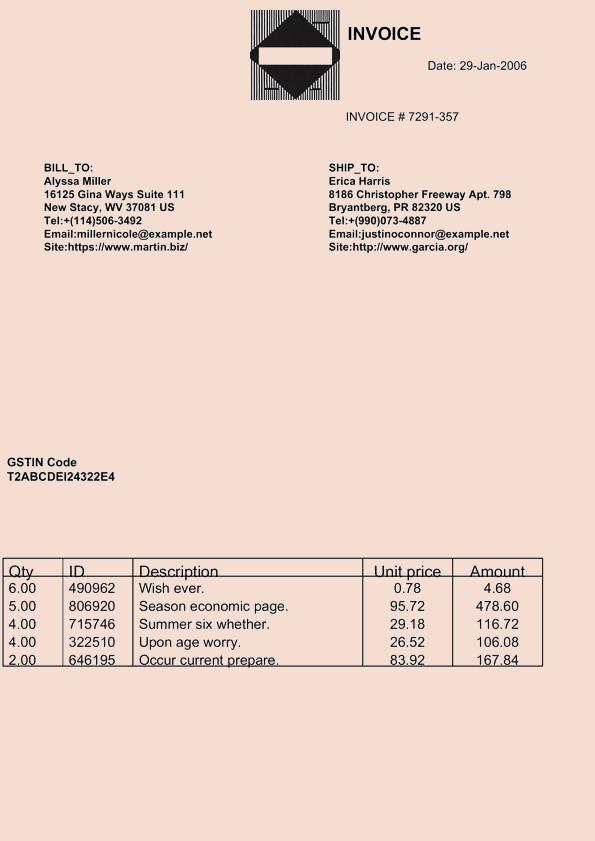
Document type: Invoice